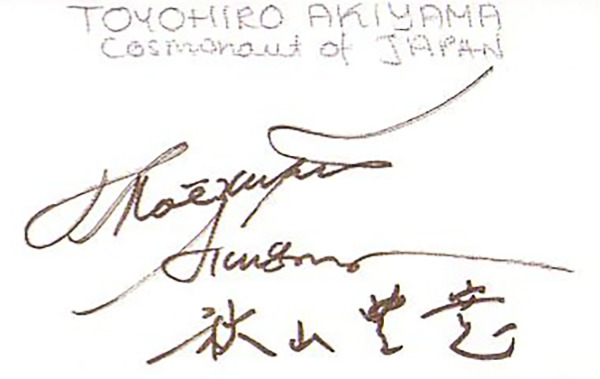
Signature of: toyohiro akiyama